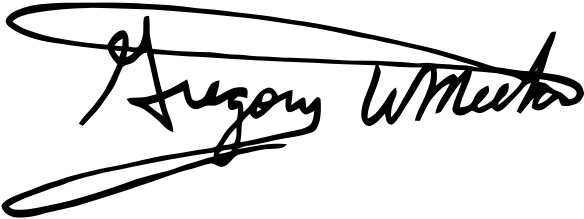
Signature of: gregory meeks